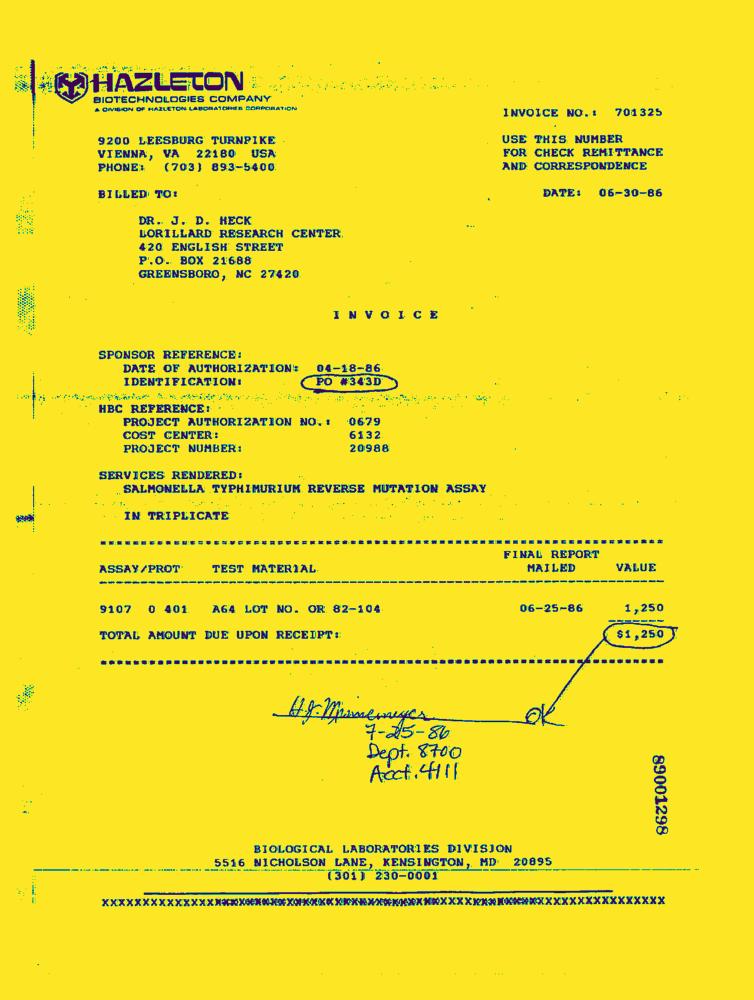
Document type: Invoice-Doc